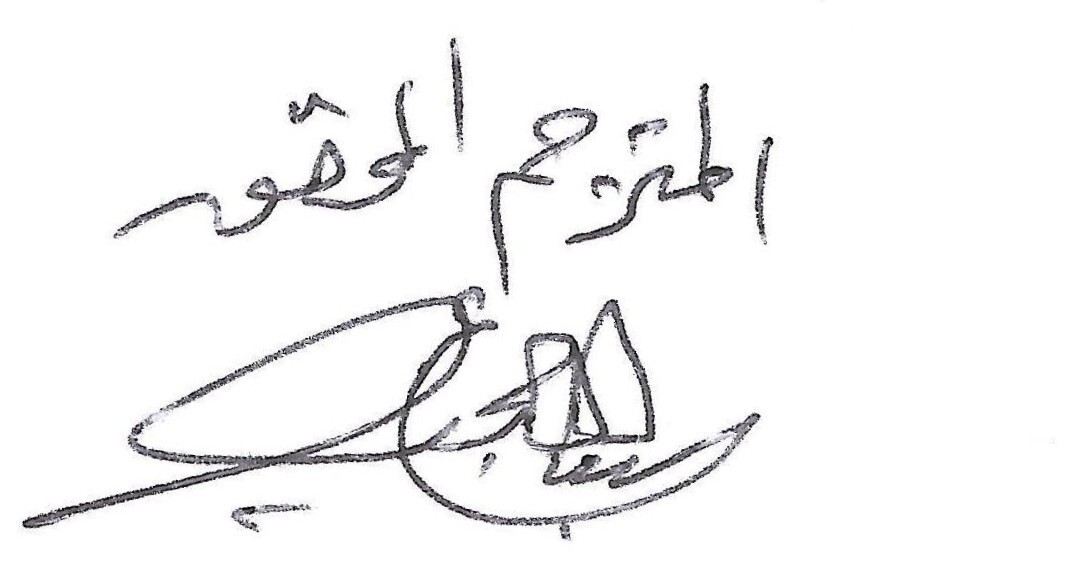
Signature of: ʻabd allāh ḥijāzī